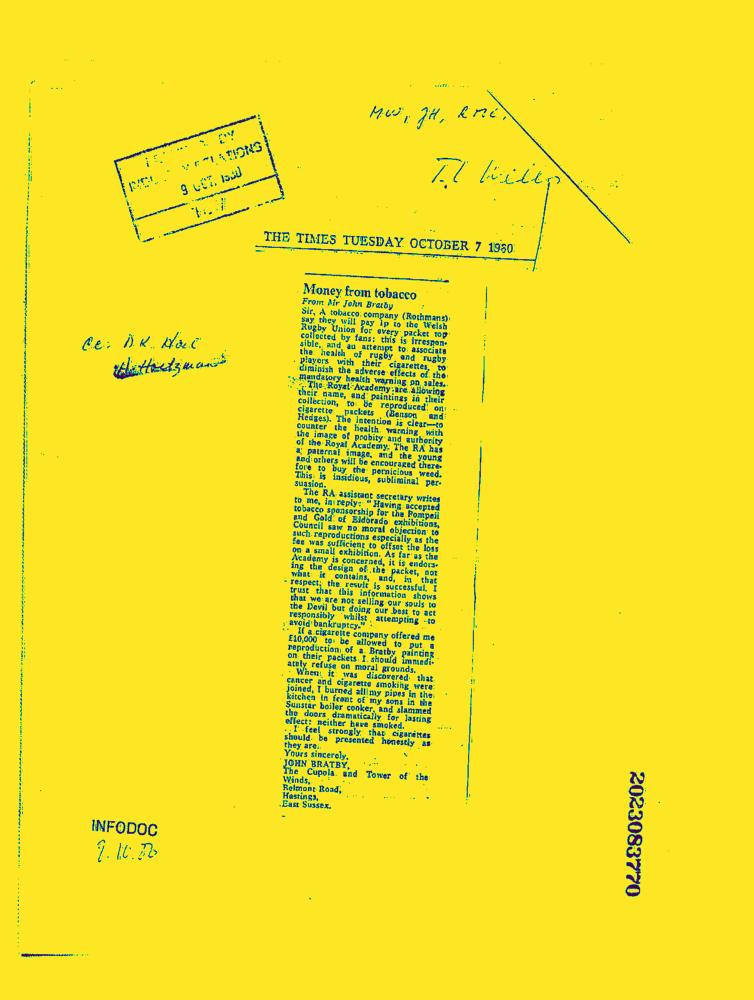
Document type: News-Article